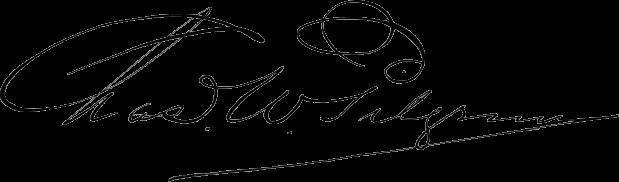
Signature of: charles winfield pilgrim